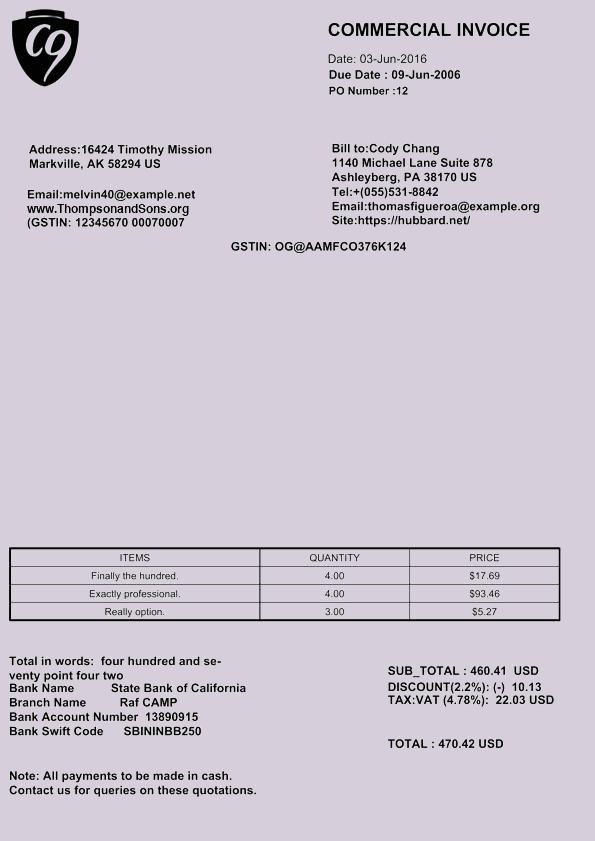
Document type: Invoice